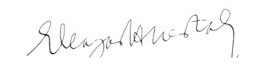
Signature of: eleazar huerta valcárcel